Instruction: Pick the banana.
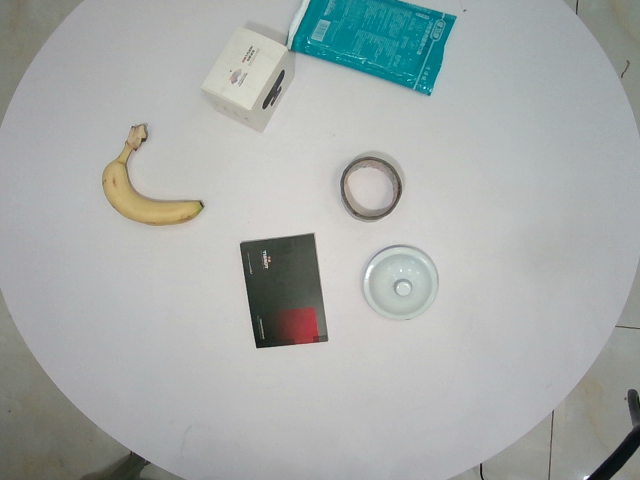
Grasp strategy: vertical